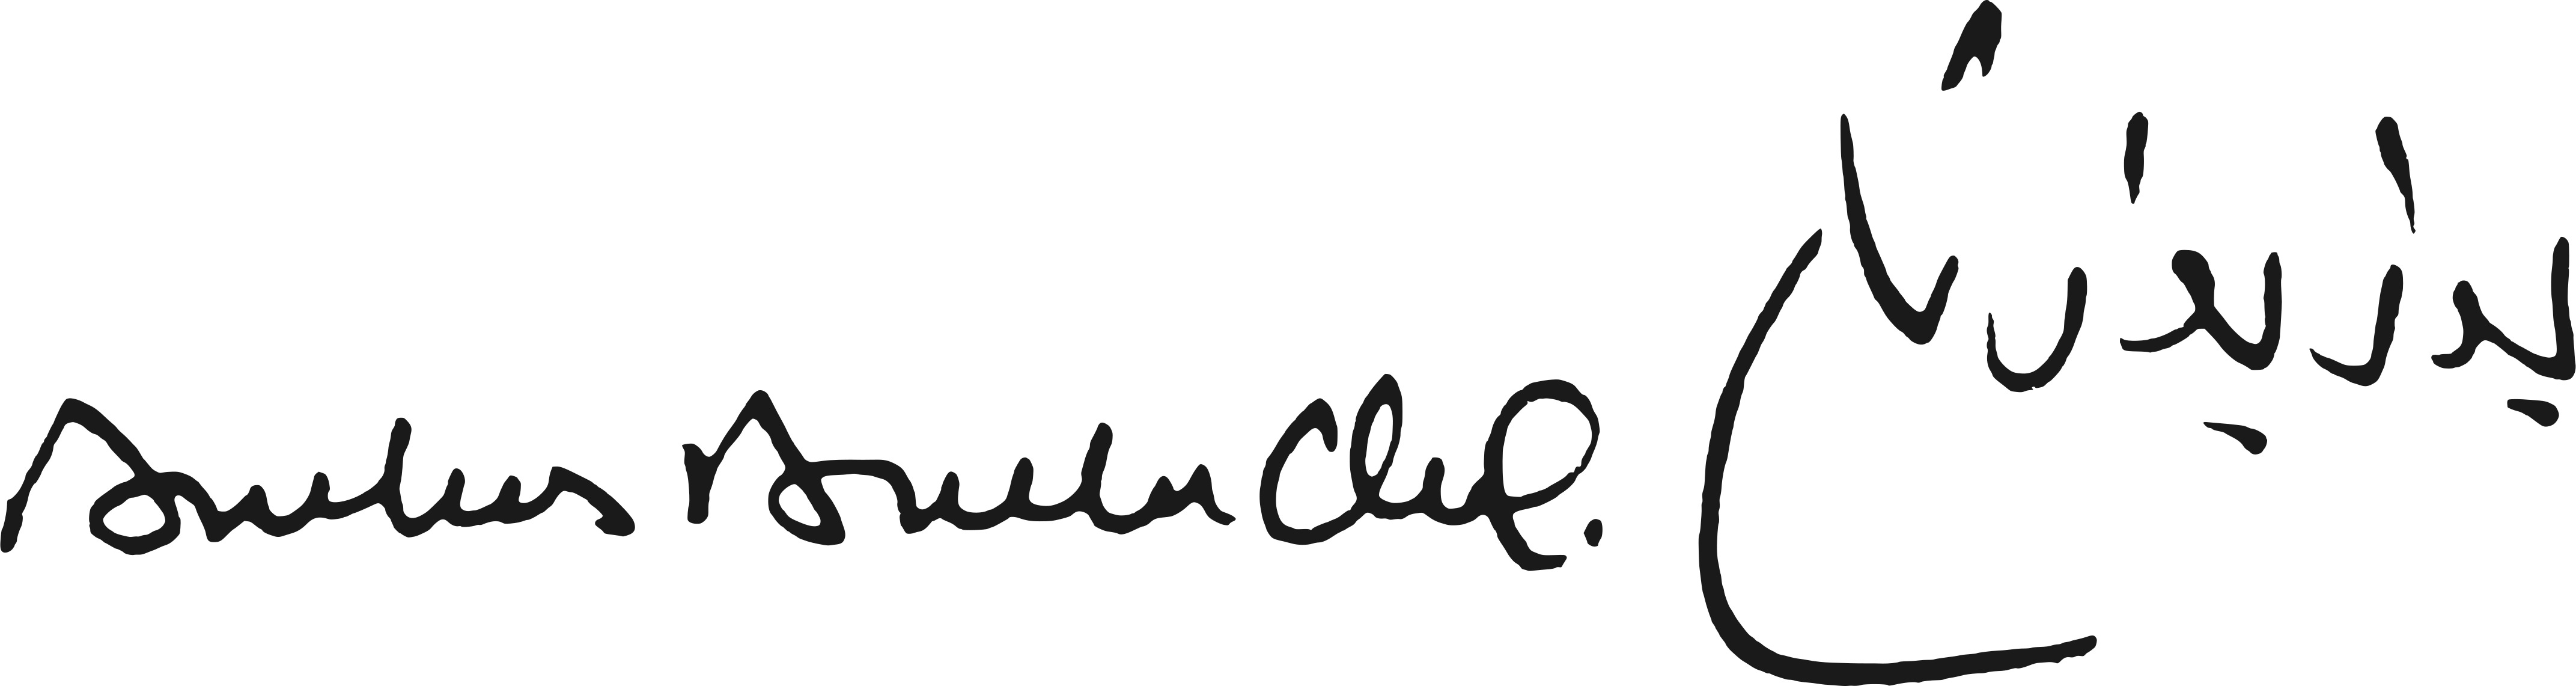
Signature of: boutros boutros ghali